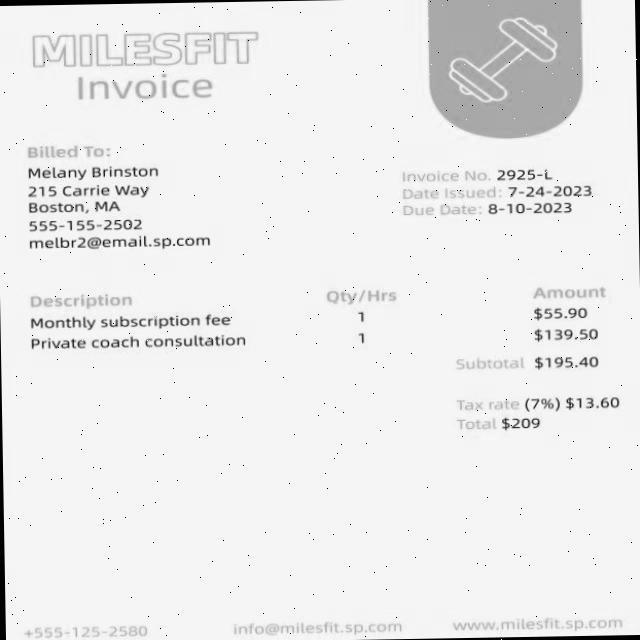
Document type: Invoice